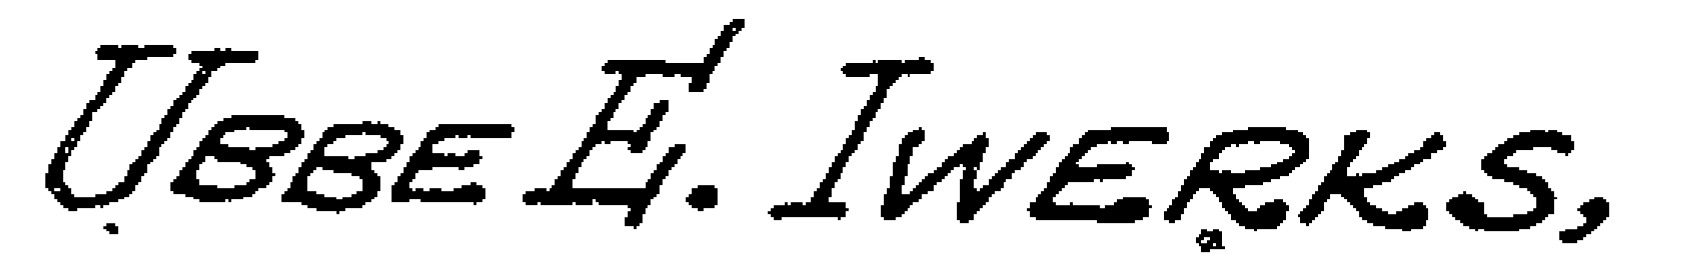
Signature of: ub iwerks